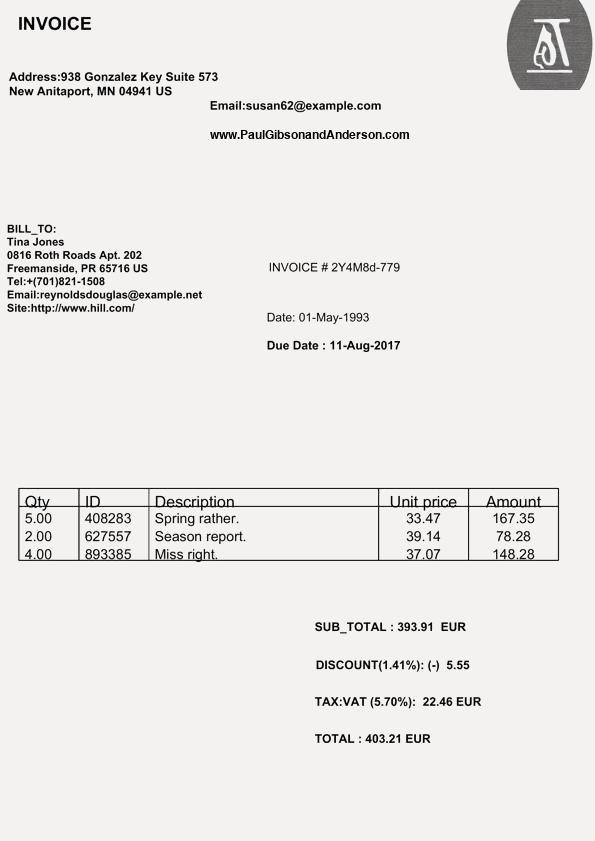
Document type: Invoice